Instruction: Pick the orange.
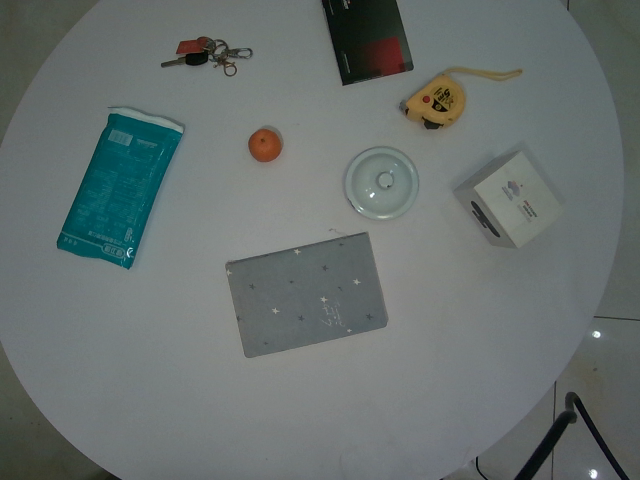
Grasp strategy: vertical